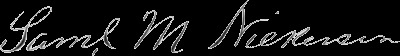
Signature of: samuel mayo nickerson